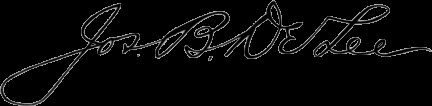
Signature of: joseph delee